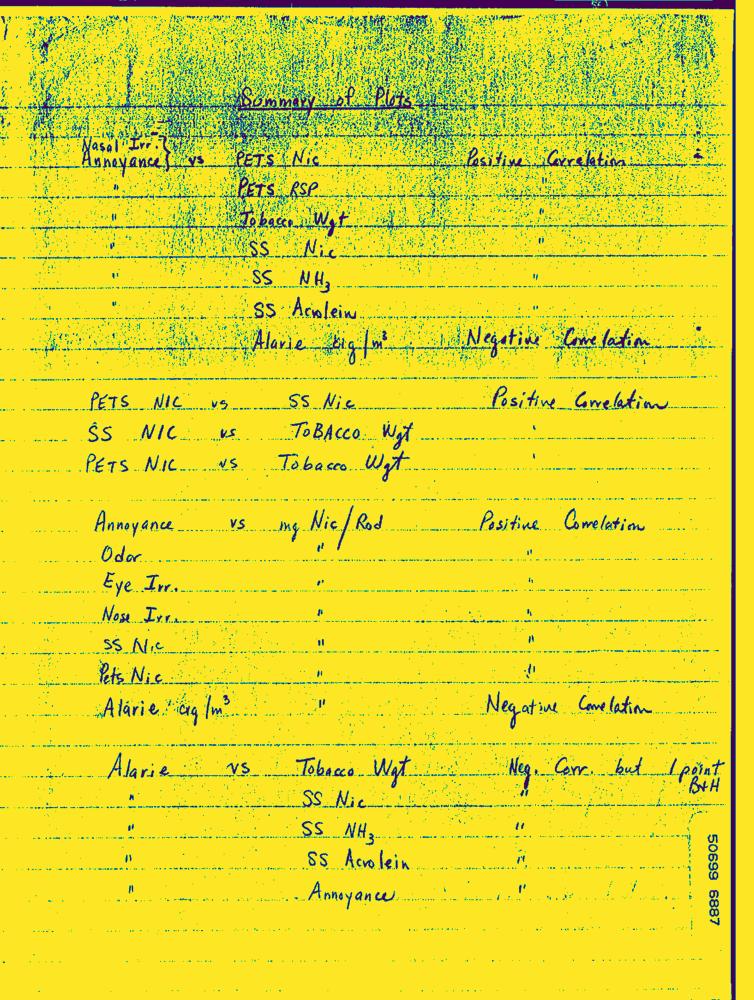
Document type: Hand-Written